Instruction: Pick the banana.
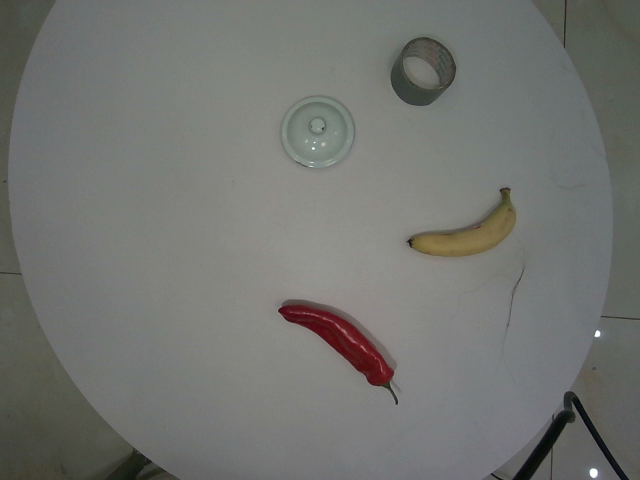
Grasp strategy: vertical